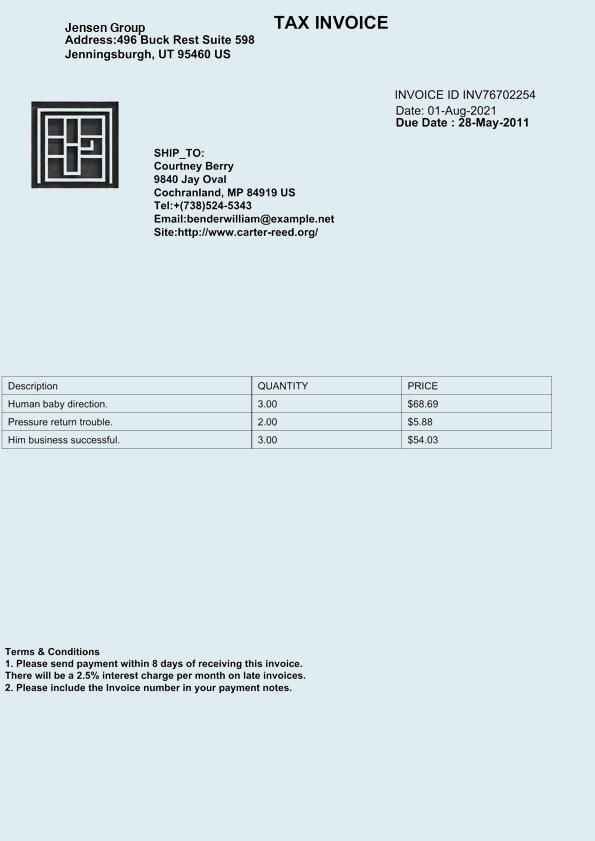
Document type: Invoice